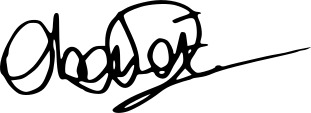
Signature of: danièle obono